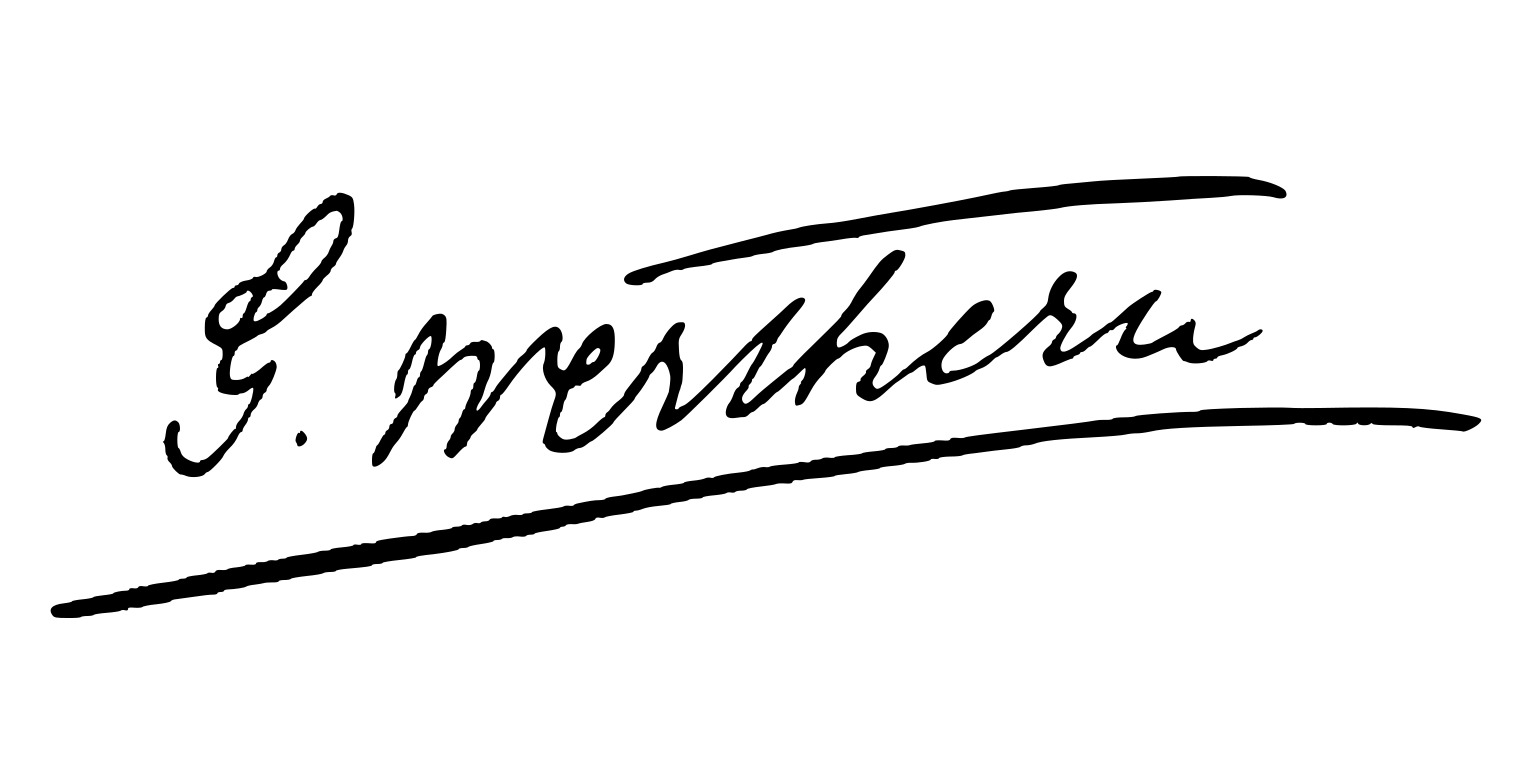
Signature of: georg von werthern